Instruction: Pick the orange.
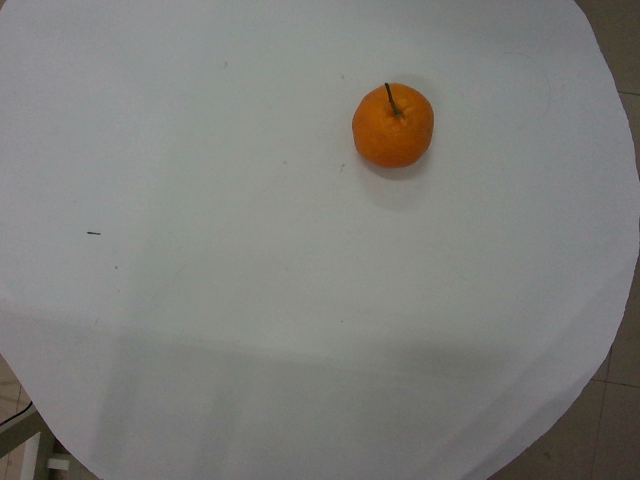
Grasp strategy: vertical